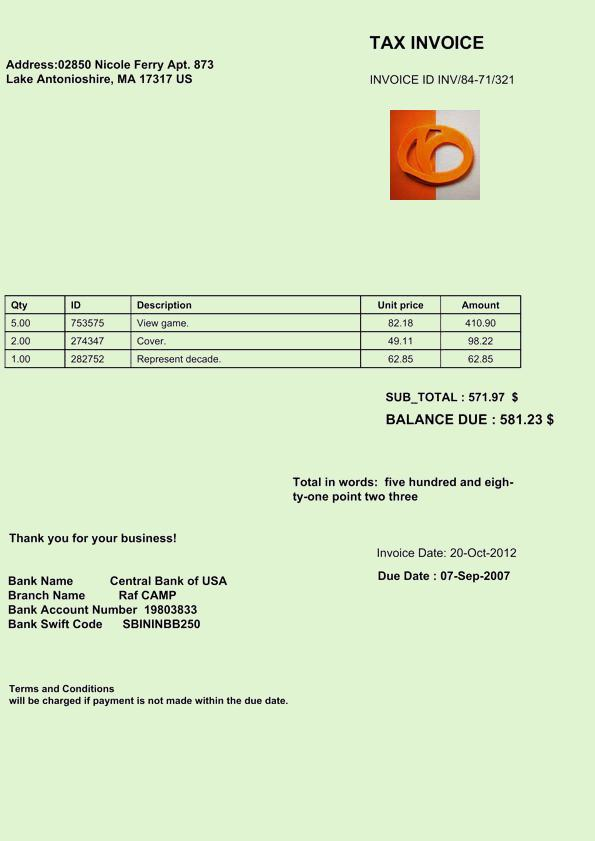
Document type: Invoice